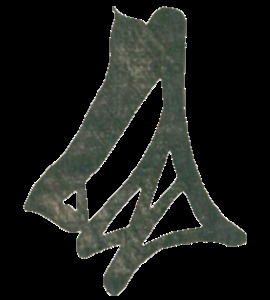
Signature of: hōjō tokimune